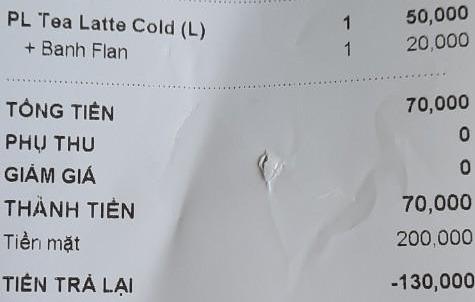
<table>
<tr>
<td>PL Tea Latte Cold (L)</td>
<td>1</td>
<td>50,000</td>
</tr>
<tr>
<td>+ Banh Flan</td>
<td>1</td>
<td>20,000</td>
</tr>
</table>

TỔNG TIỀN 70,000
PHỤ THU 0
GIẢM GIÁ 0
THÀNH TIỀN 70,000
Tiền mặt 200,000
TIỀN TRẢ LẠI -130,000